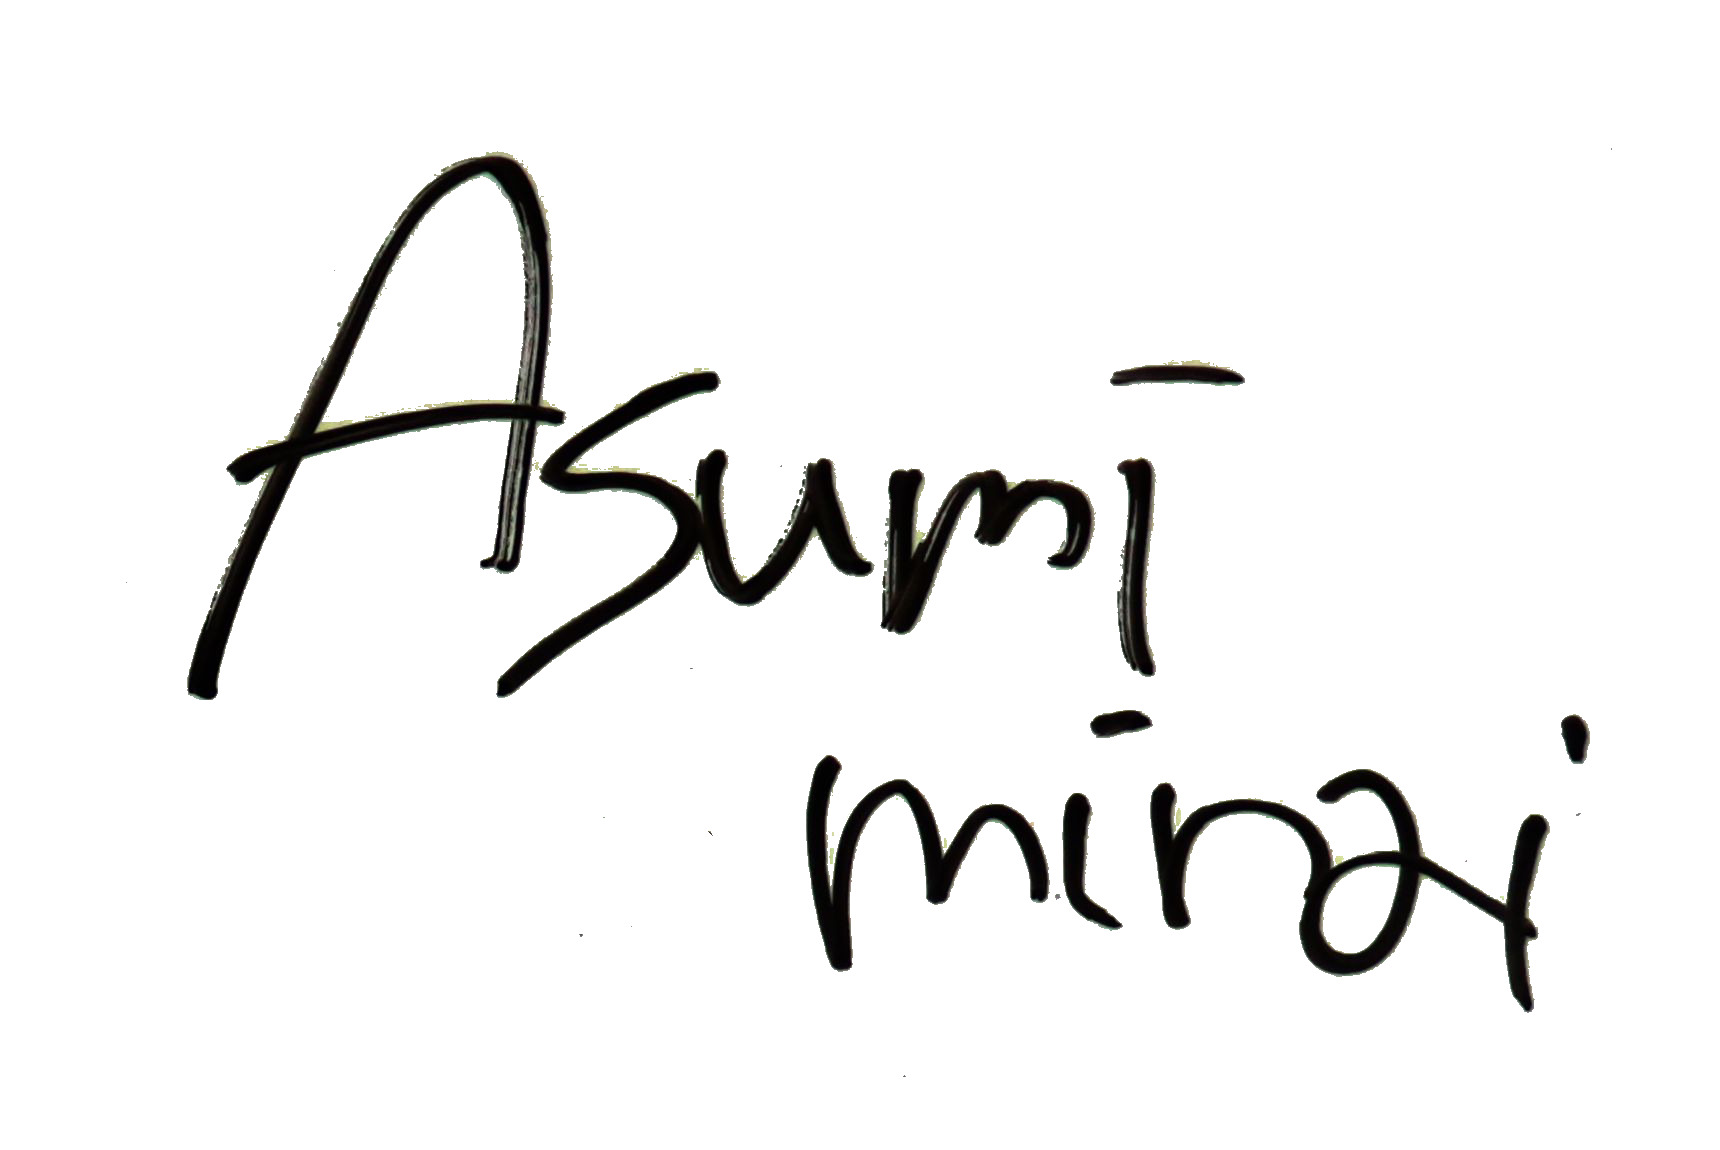
Signature of: mirai asumi